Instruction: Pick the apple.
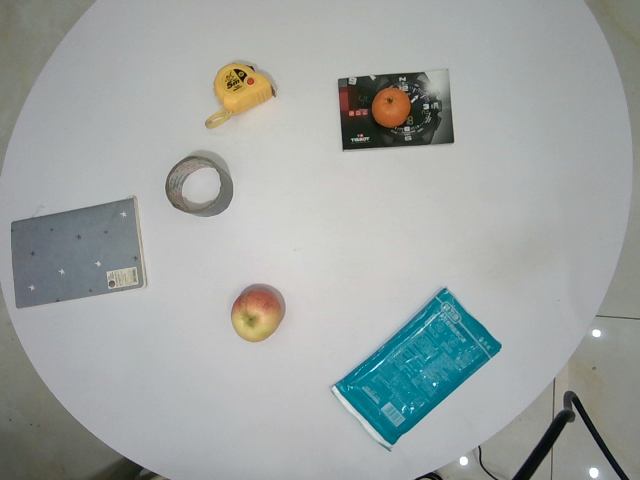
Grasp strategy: vertical